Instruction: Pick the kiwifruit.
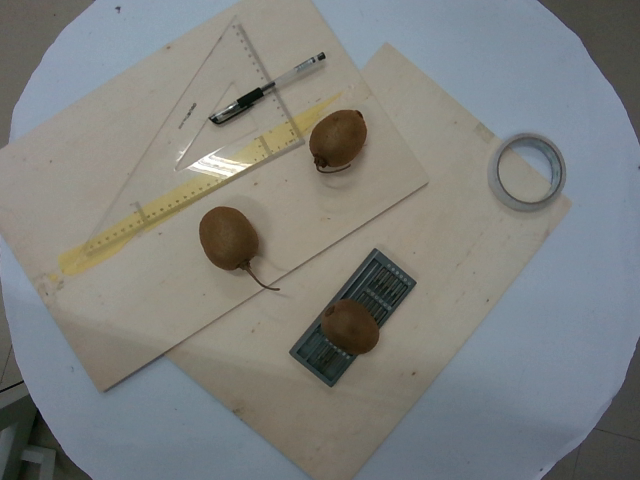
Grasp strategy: vertical